Question: What is the name of the tenant mentioned in the document?
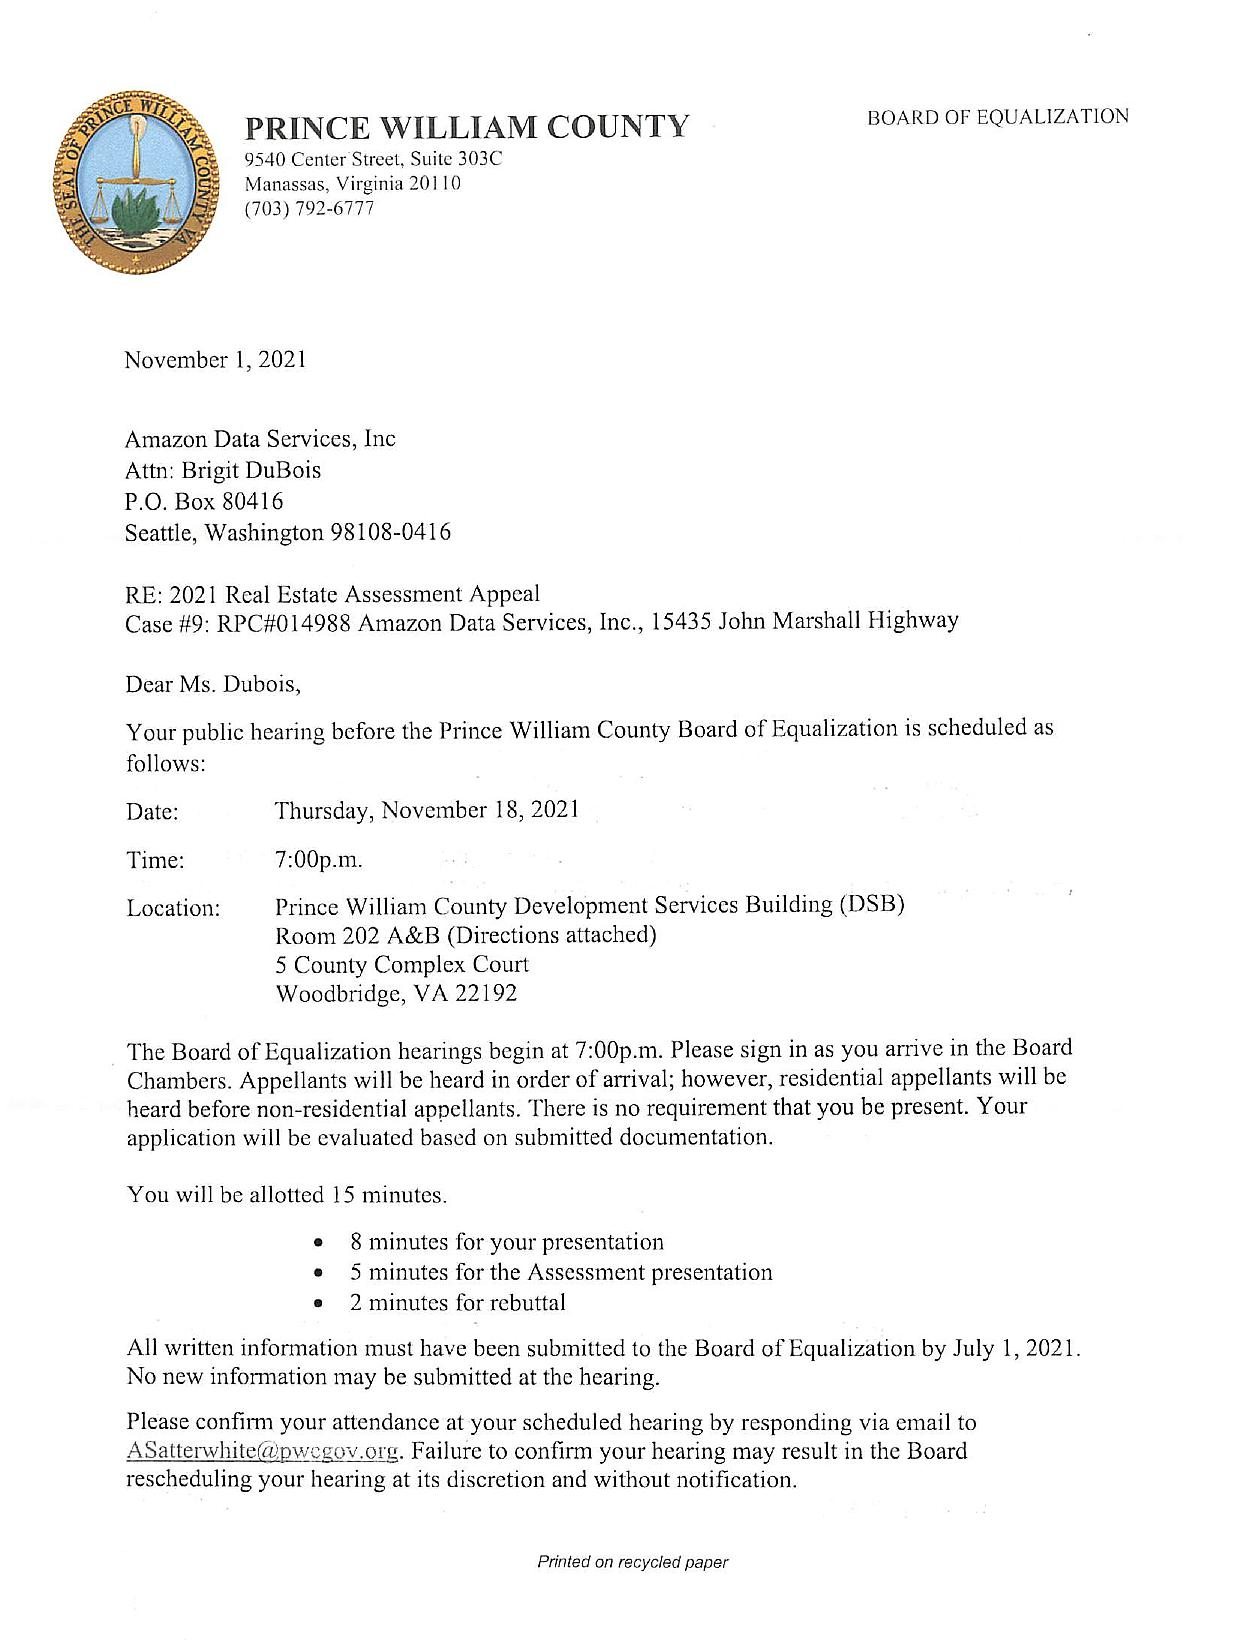
Answer: "Amazon Data Services, Inc"